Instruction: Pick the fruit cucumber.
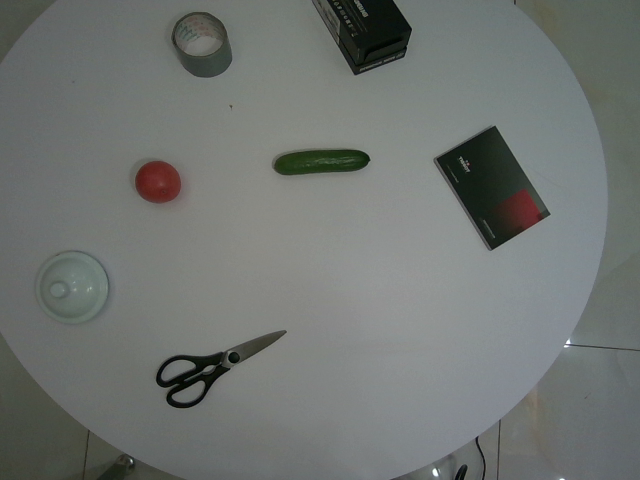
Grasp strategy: vertical